Question: What was observed in the imaging?
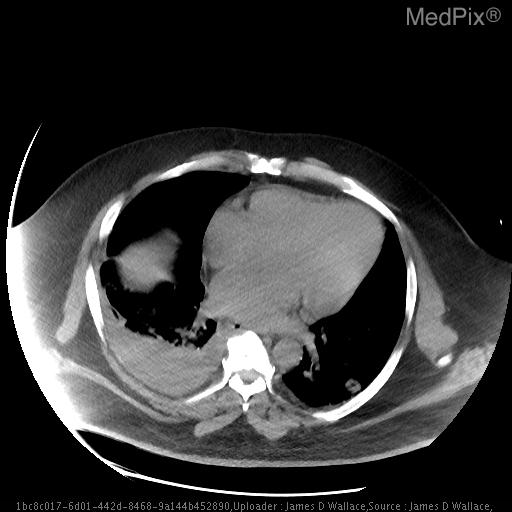
Answer: The imaging shows Rads:
AP CXR demonstrates patchy alveolar infiltrates in bilateral lower lung zones. Representing  loculated pleural effusions
Chest CT demonstrates bilateral effusions with R>L.  Multiple bilateral peripherally distributed nodular opacities with cavitations and feeding vessels leading to the peripheral lung lesions demonstrates bilateral effusions with R>L.  Multiple bilateral peripherally distributed nodular opacities with cavitations and feeding vessels leading to the peripheral lung lesions..